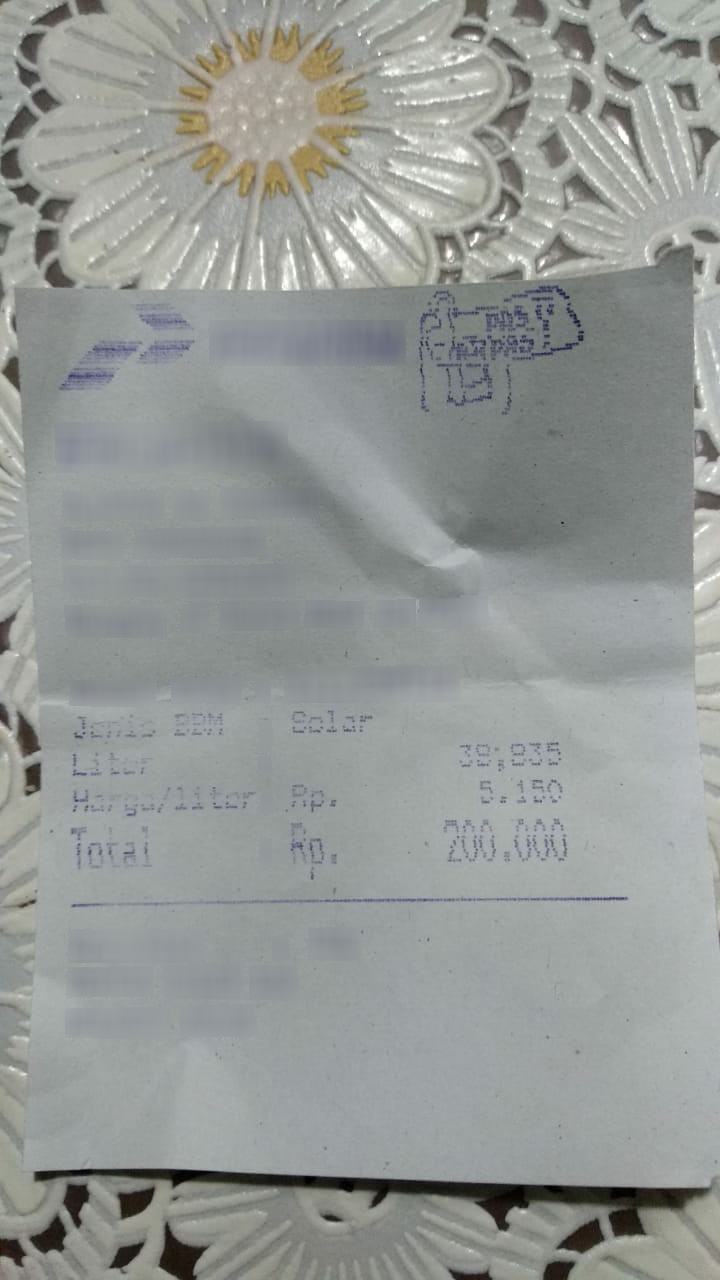
Number of items: 3
Subtotal: 200.000
OCR text regions:
text: Rp.
text: Rp.
text: Jenis
text: BBM
text: Solar
text: Liter
text: 38,835
text: Harga/liter
text: 5.150
text: Total
text: 200.000